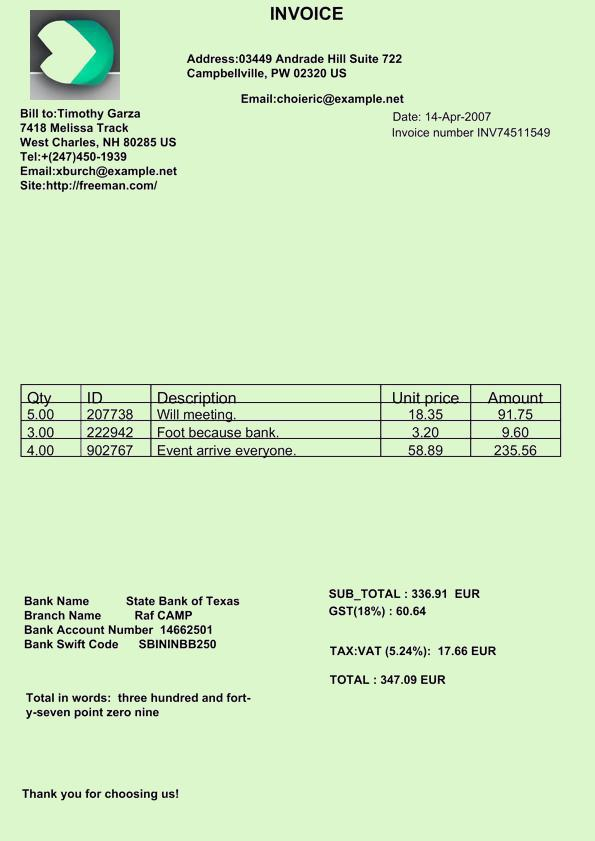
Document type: Invoice